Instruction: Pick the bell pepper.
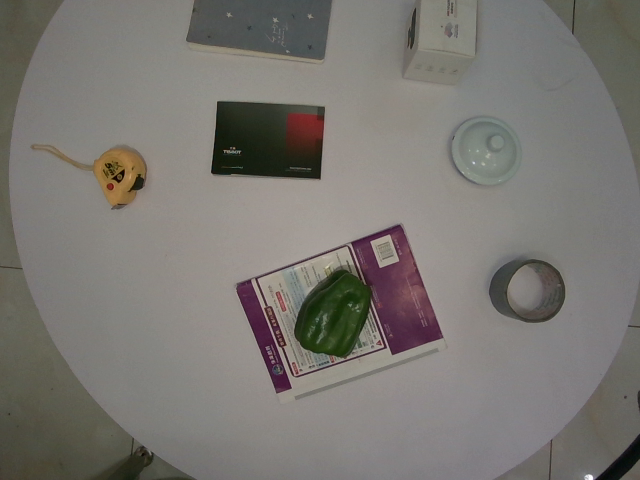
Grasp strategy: vertical